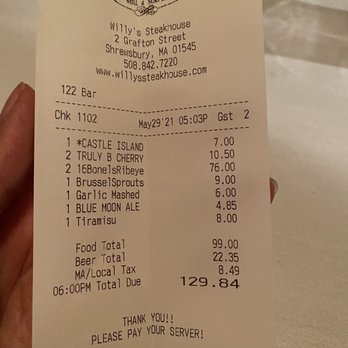
gt_parse: date: May29'21
criticals: name: Total Due
price: 129.84
store: Willy's Steaknouse
tell: 508.842.7220